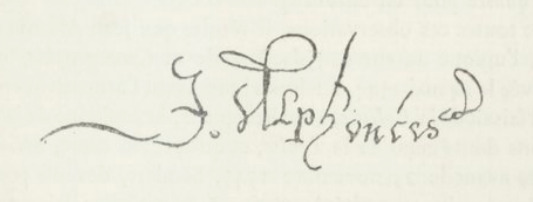
Signature of: jean alfonse